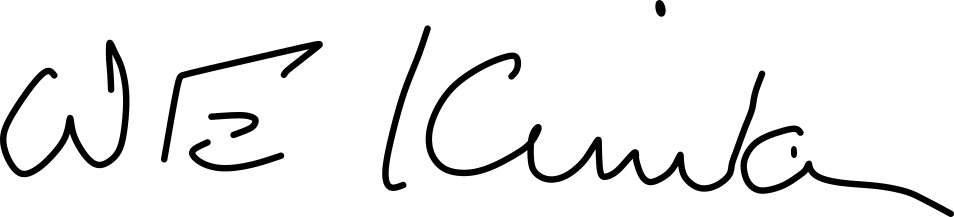
Signature of: william english kirwan